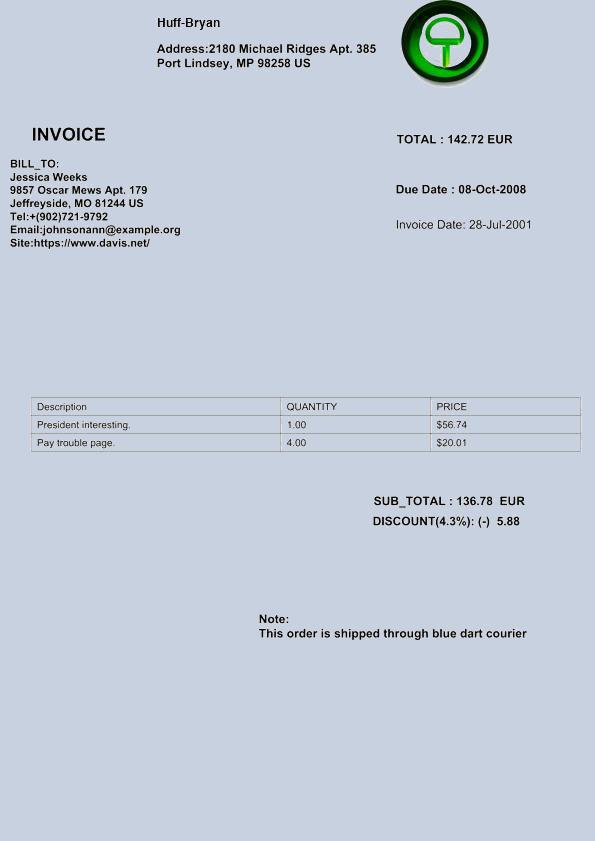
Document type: Invoice